Question: What type of tax is indicated in the document, personal property or real estate?
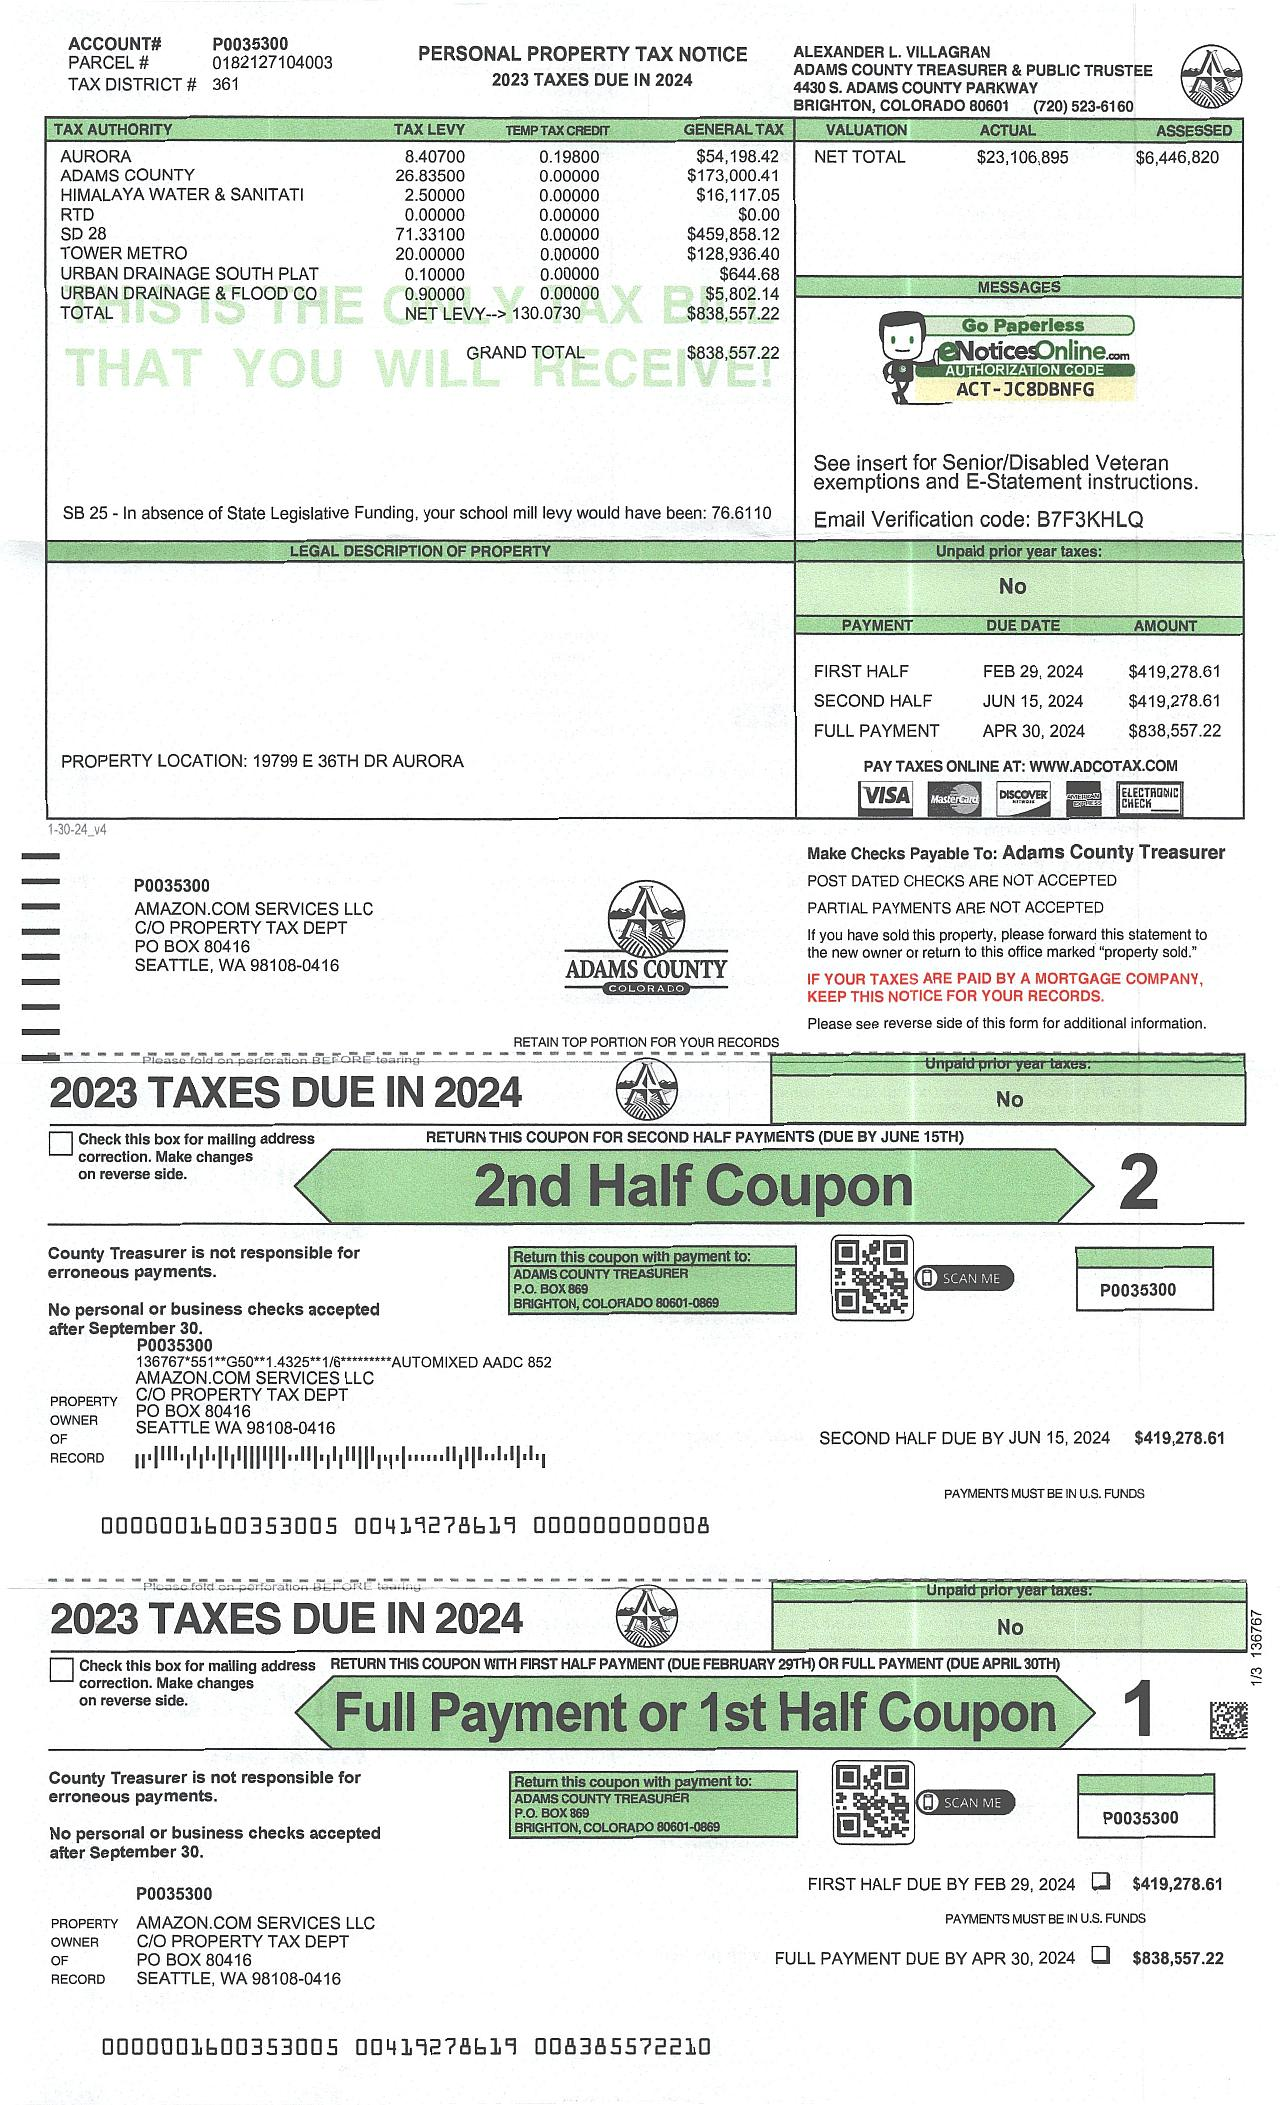
Answer: "PERSONAL PROPERTY TAX"